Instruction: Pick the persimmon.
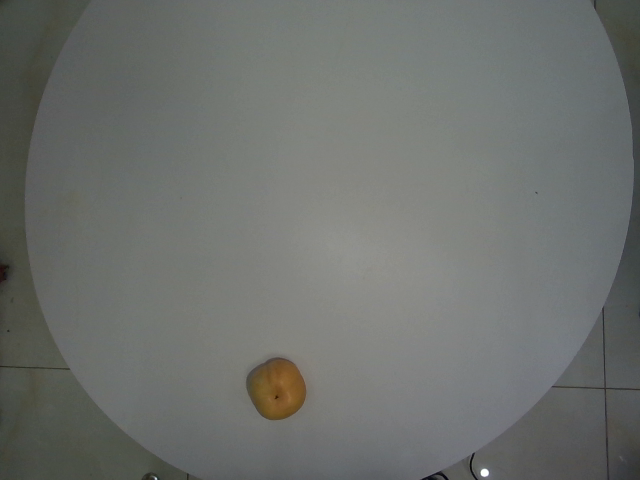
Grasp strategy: vertical